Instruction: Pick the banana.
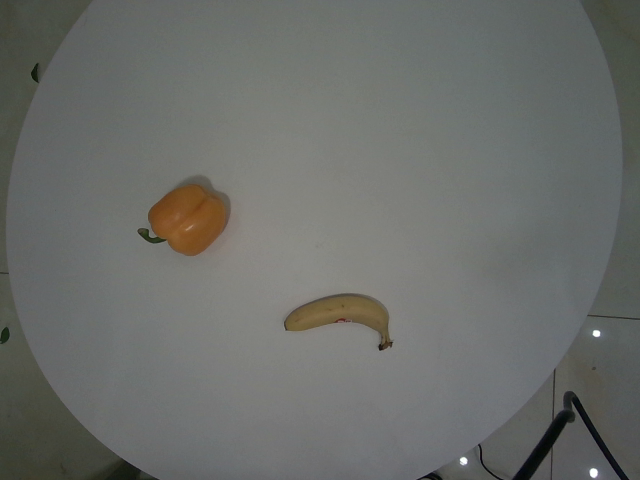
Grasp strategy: vertical